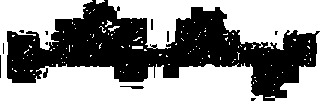
Signature of: alexander hays